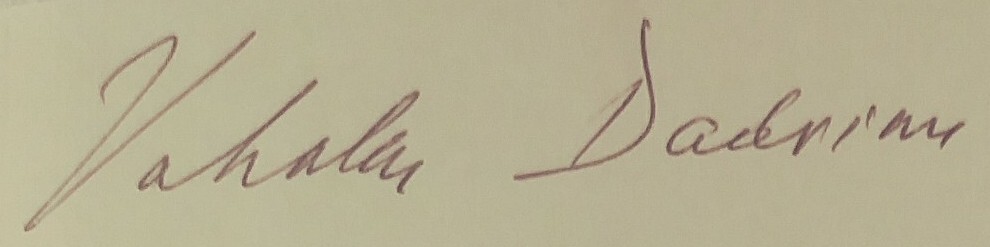
Signature of: vahakn dadrian